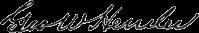
Signature of: george whitman hendee